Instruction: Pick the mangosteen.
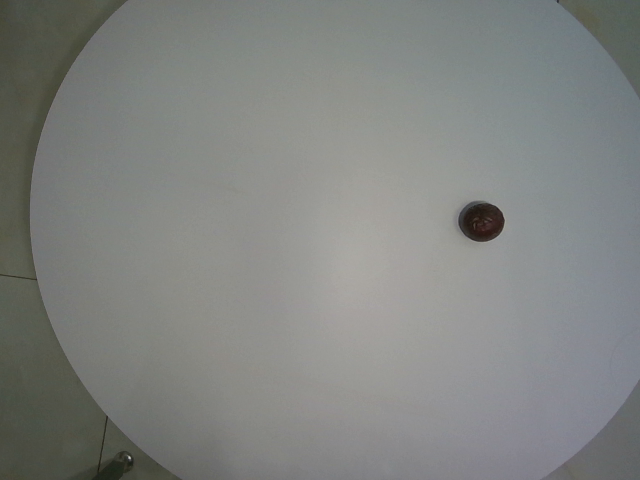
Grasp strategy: vertical